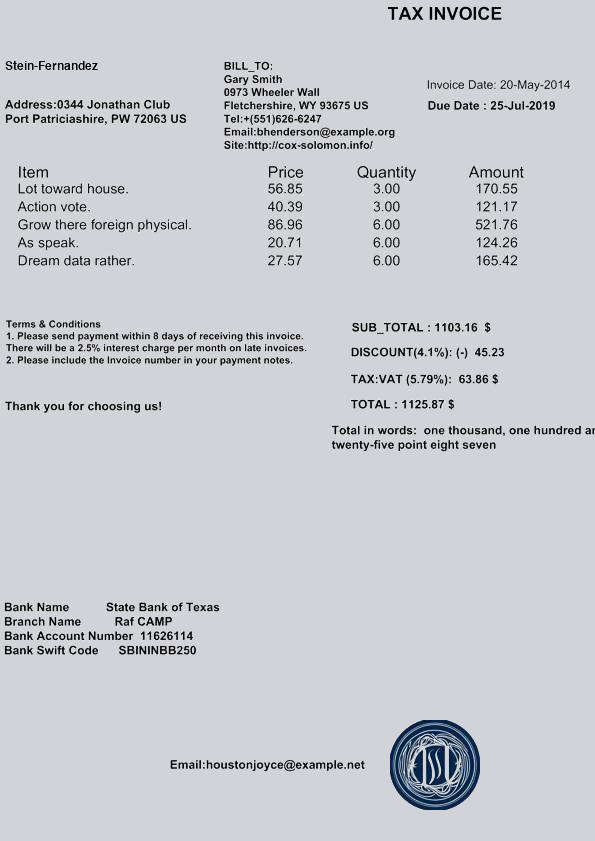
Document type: Invoice